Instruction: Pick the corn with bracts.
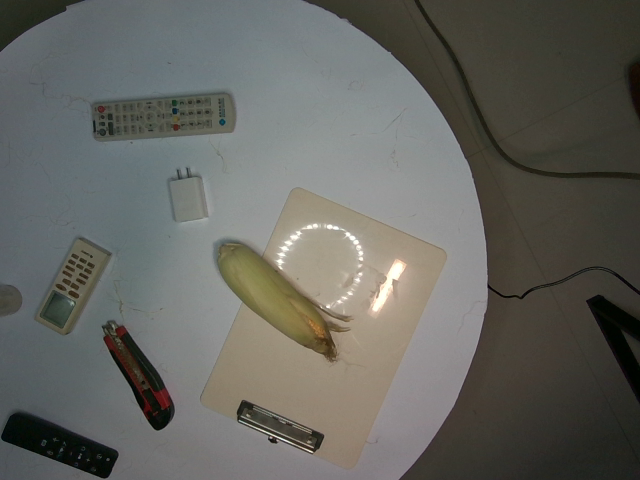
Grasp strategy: vertical